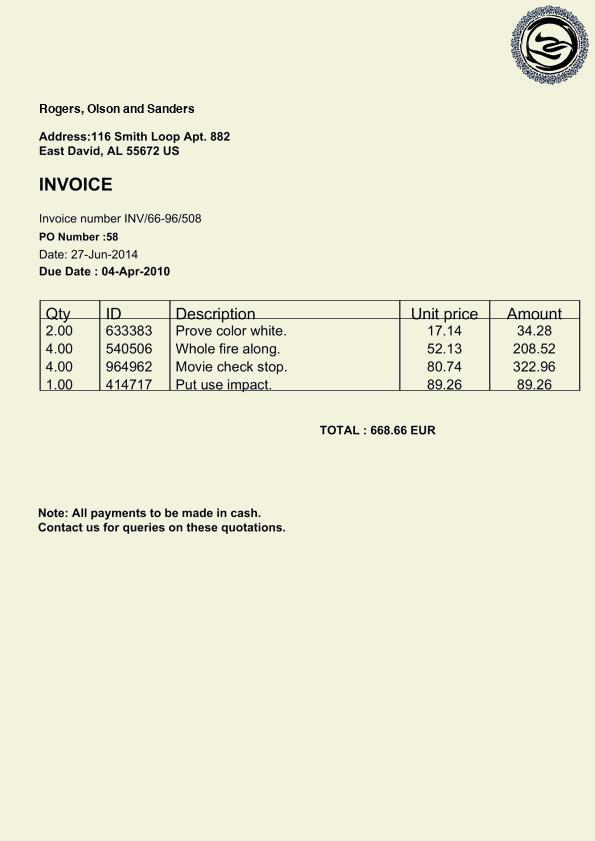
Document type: Invoice